Question: What appears to be the issue?
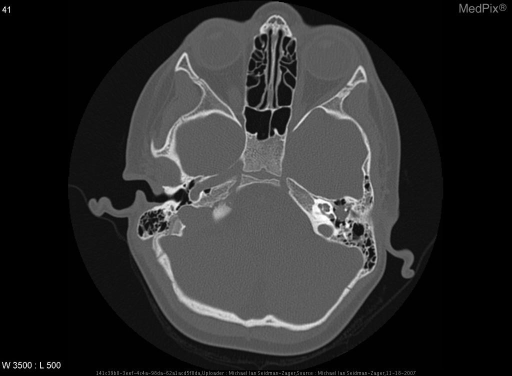
Answer: The findings suggest - Cholesteatoma of the left mesotympanum and epitympanum
- Extends medially toward the malleus and incus without clear erosion of the bones
- No dehiscence of the facial nerve noted. Soft tissue mass in the middle ear space, extending toward but not filling the facial recess and oval window.. The patient might have a history of 4 year old male with presented with white mass behind the left tympanic membrane noted on routine physical exam.  Pt has no hx of ear surgery, perforations or trauma..